Question: What tax district, tax-rate area, or tax area code is specified in the document?
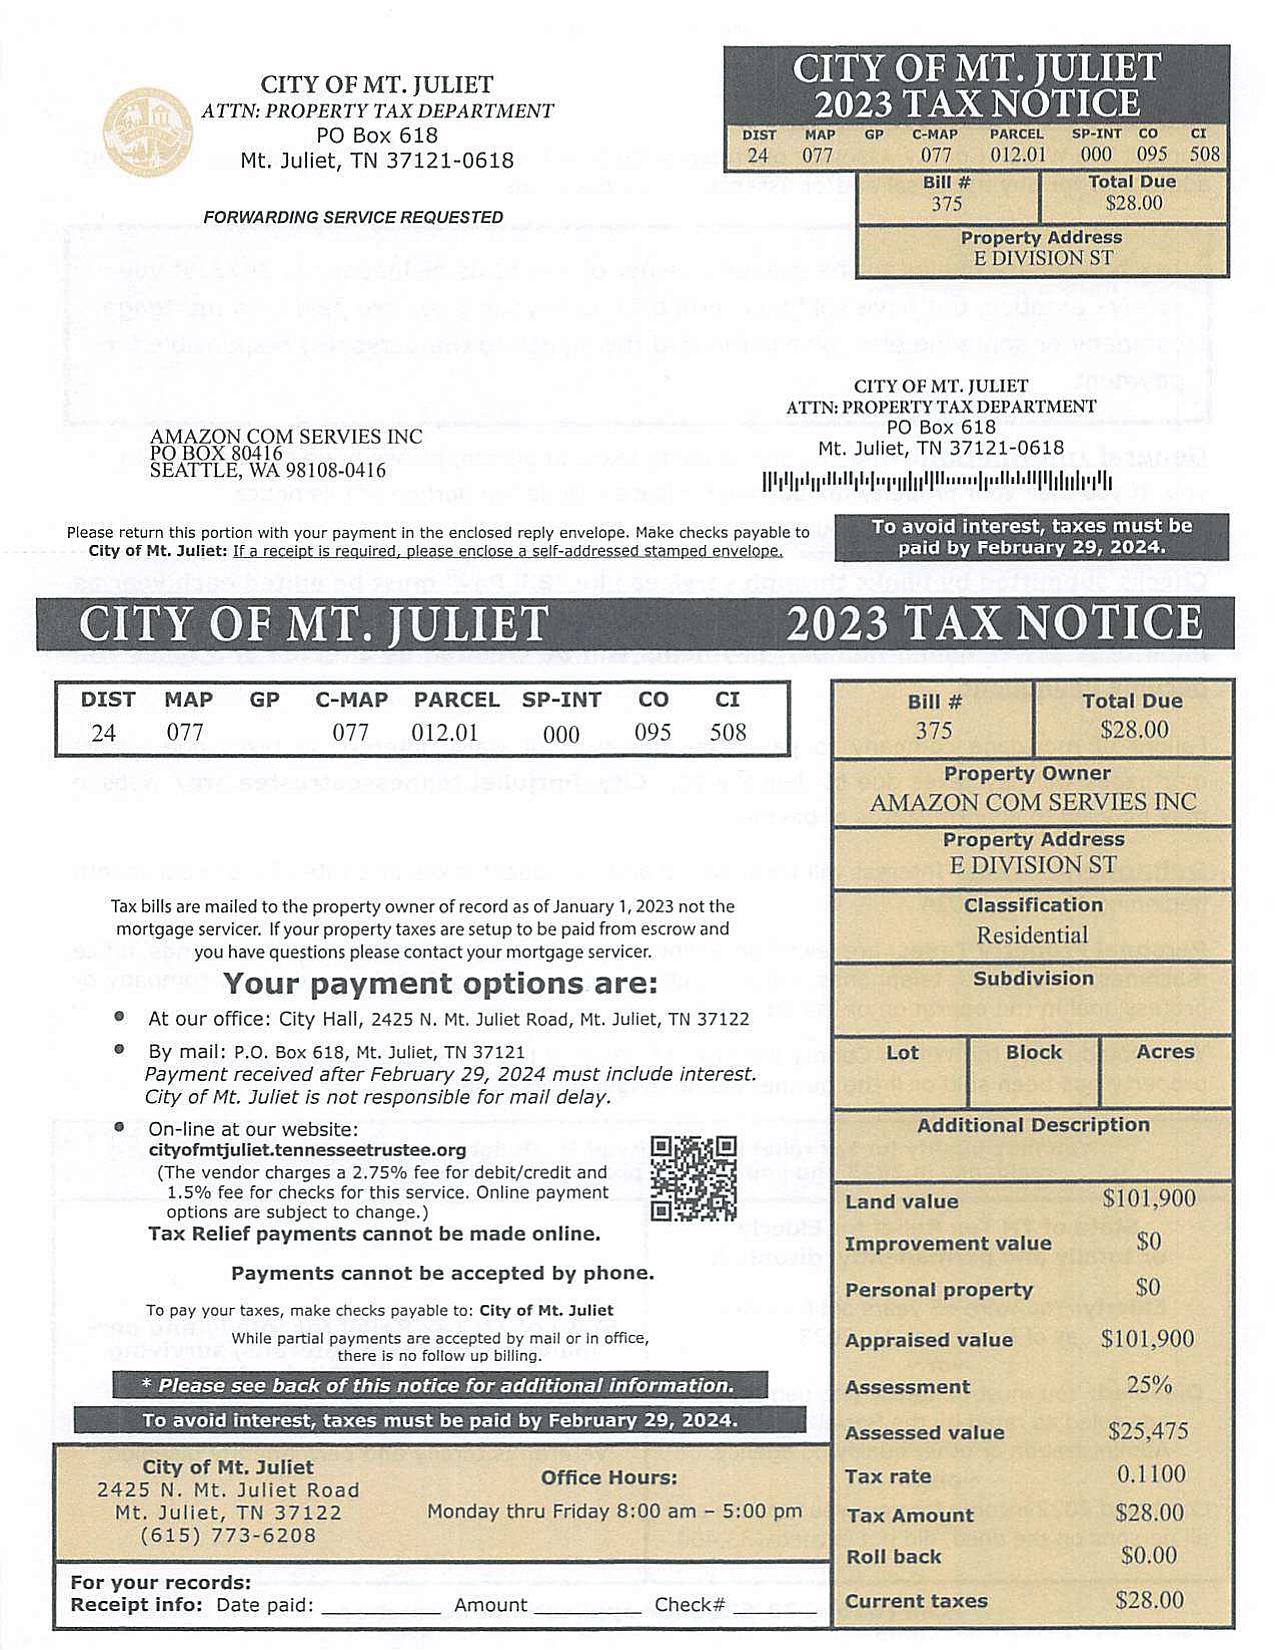
Answer: "24 077"